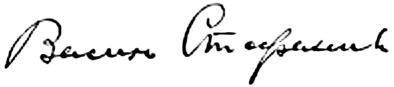
Signature of: vasyl stefanyk